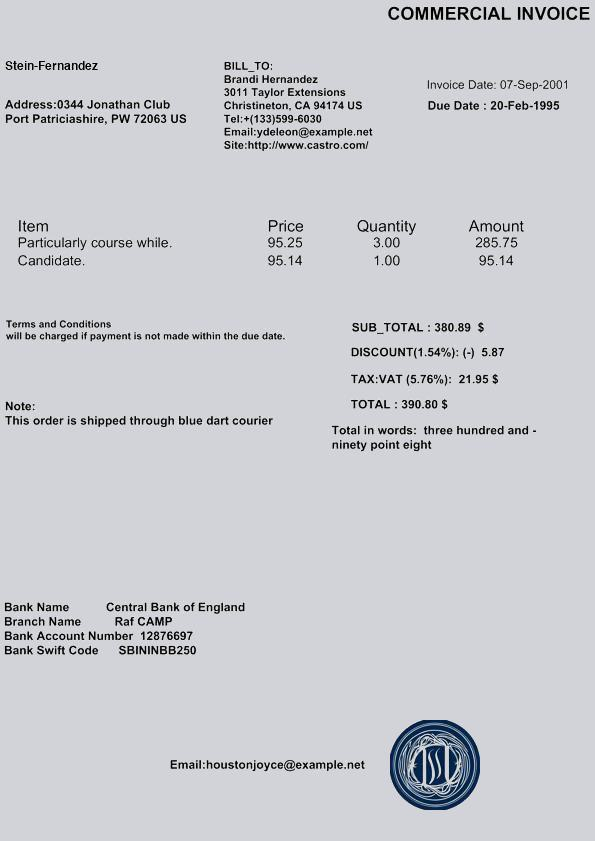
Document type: Invoice